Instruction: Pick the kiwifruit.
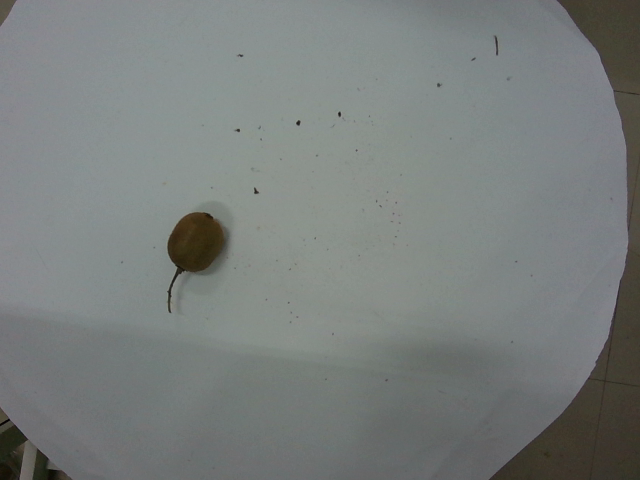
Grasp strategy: vertical